Question: What is the name of the tenant mentioned in the document?
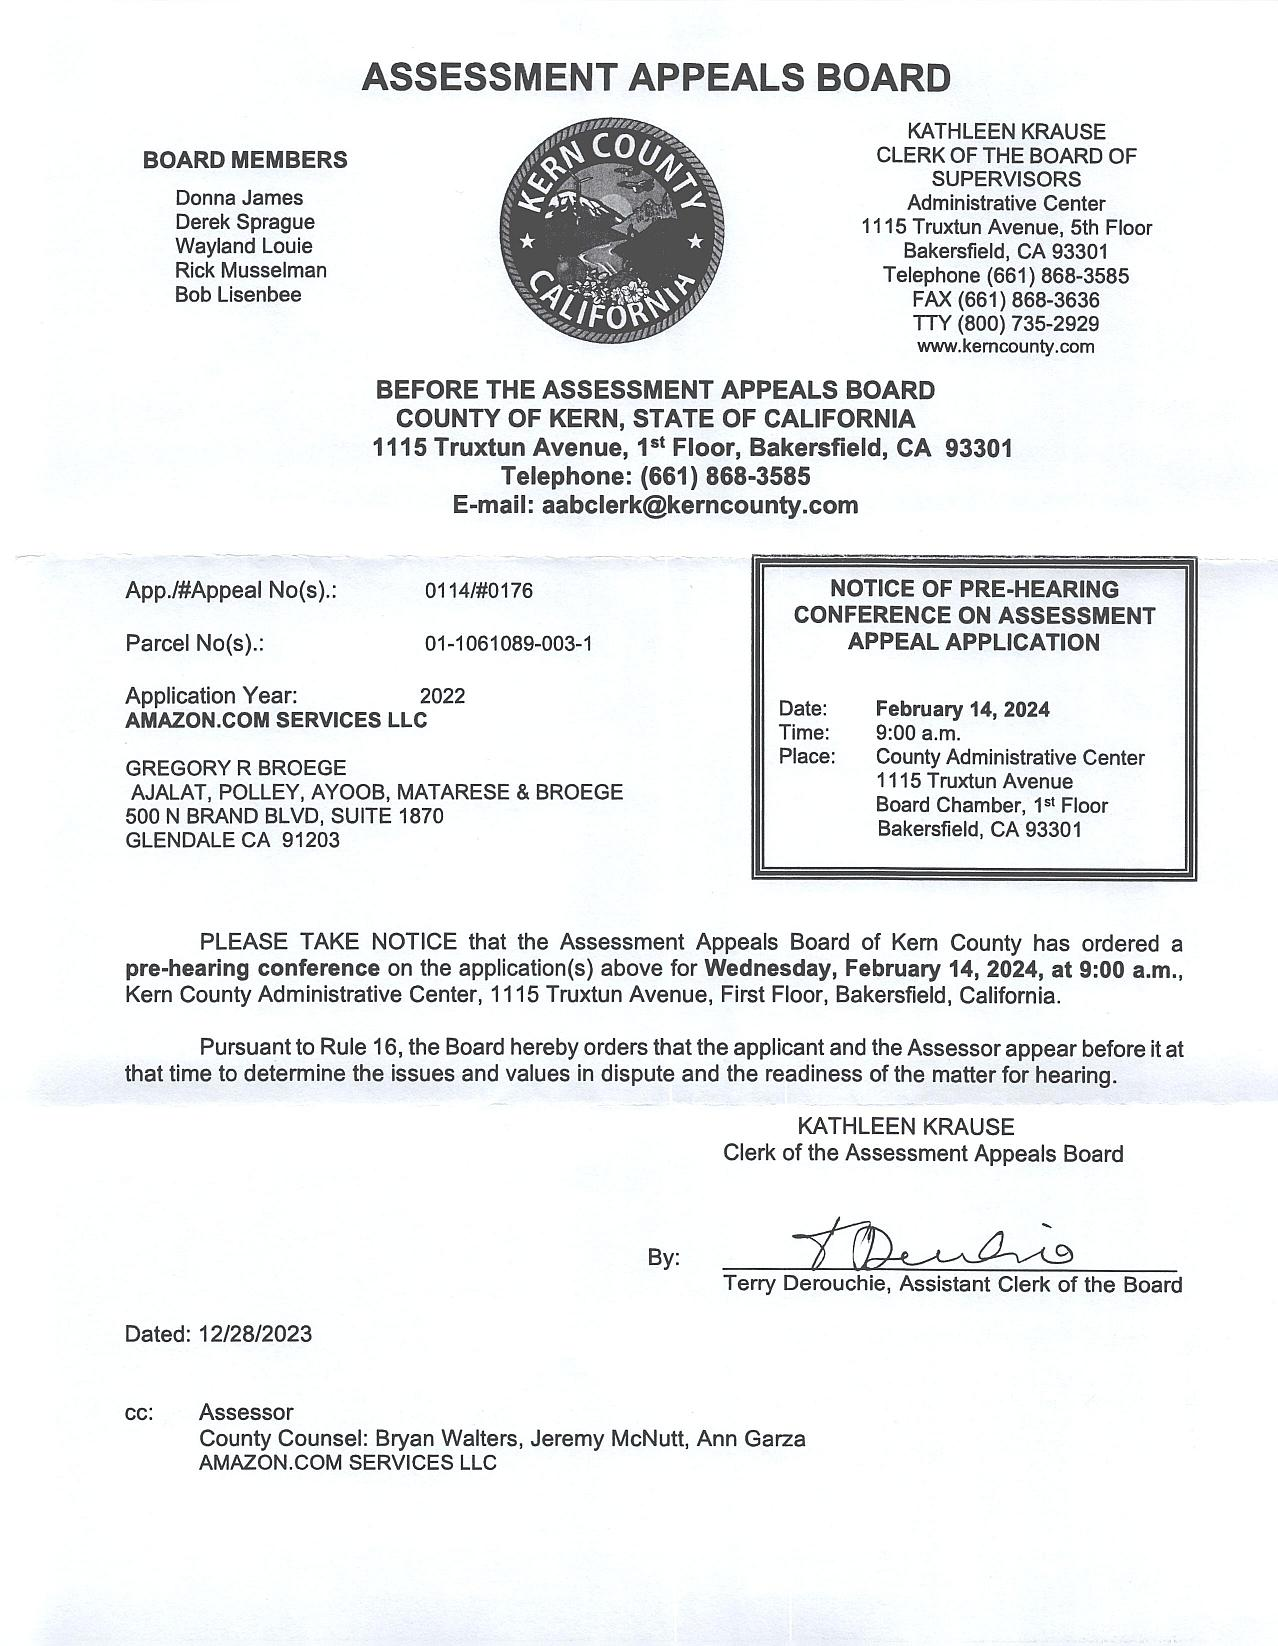
Answer: "AMAZON.COM SERVICES LLC"